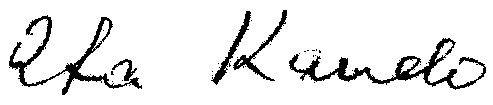
Signature of: ata kandó